Question: What is the name of the tenant mentioned in the document?
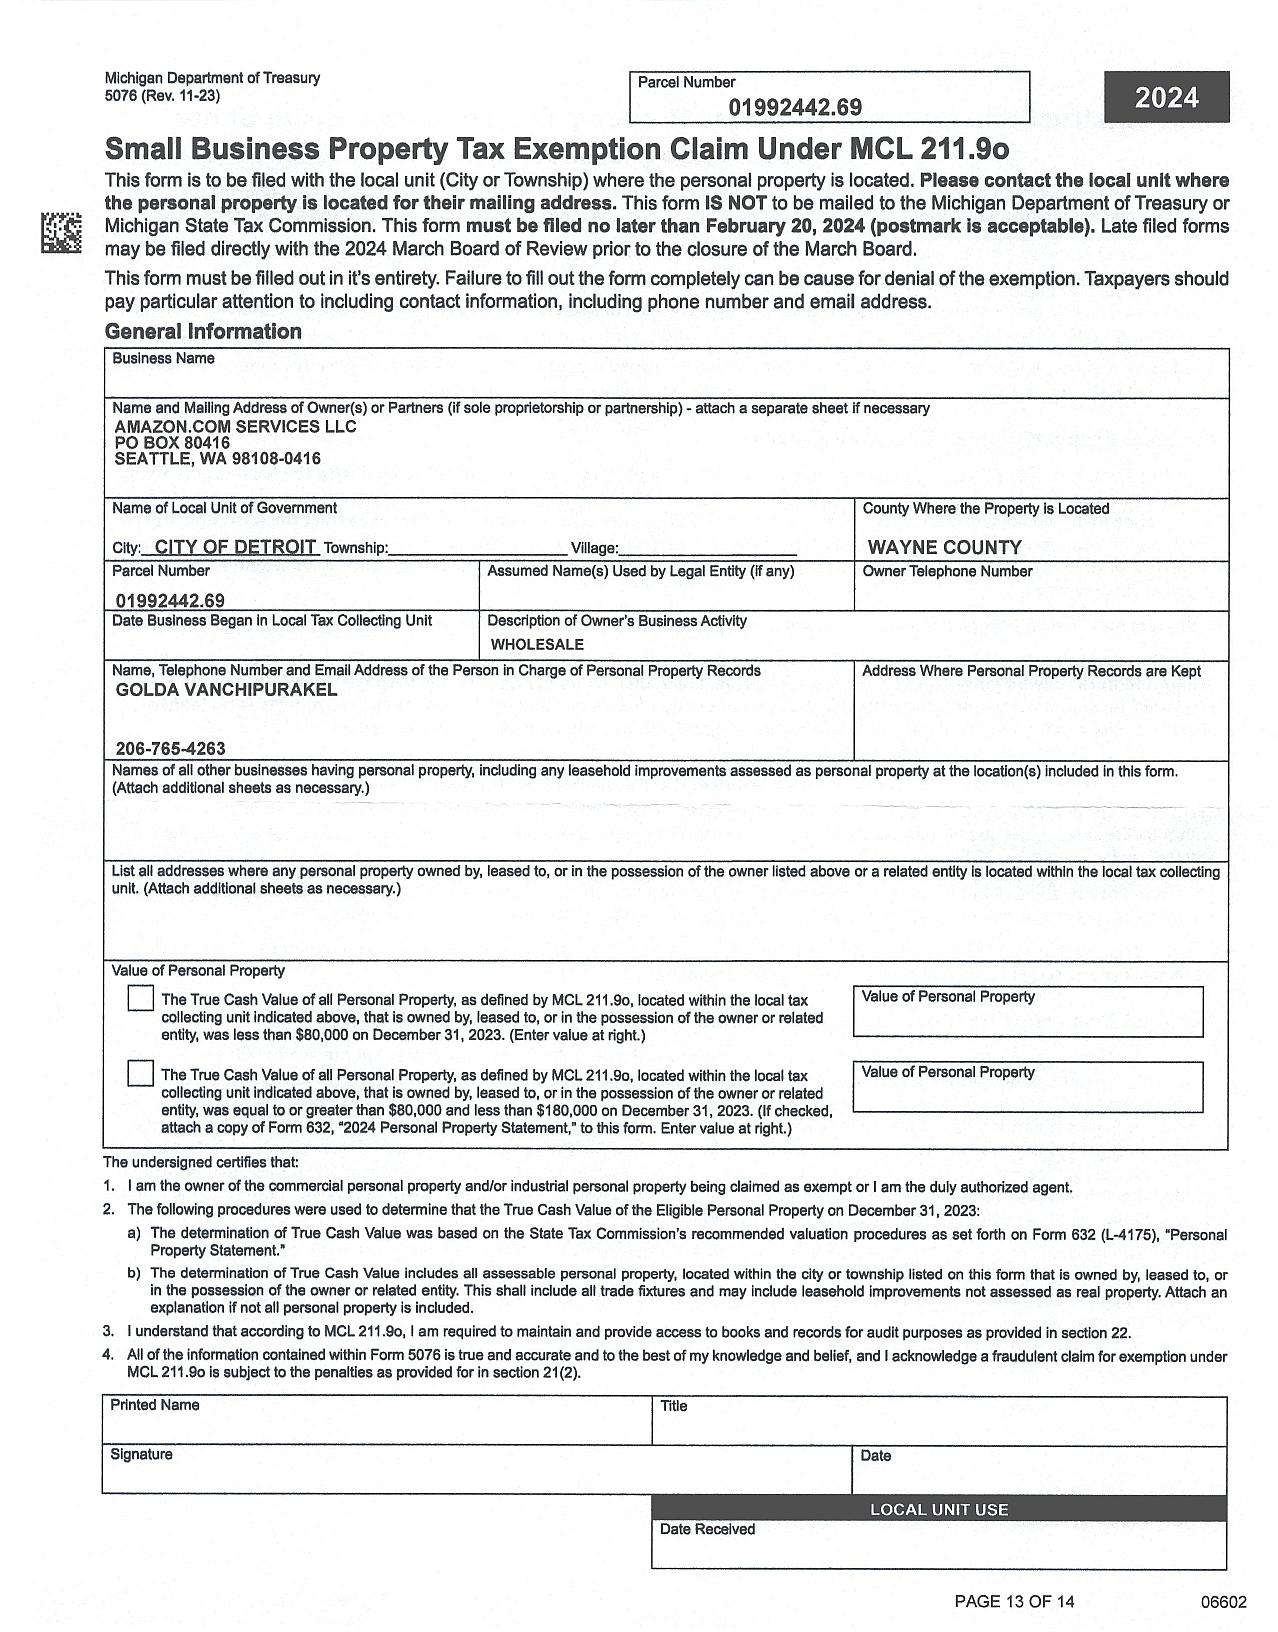
Answer: "AMAZON.COM SERVICES LLC"